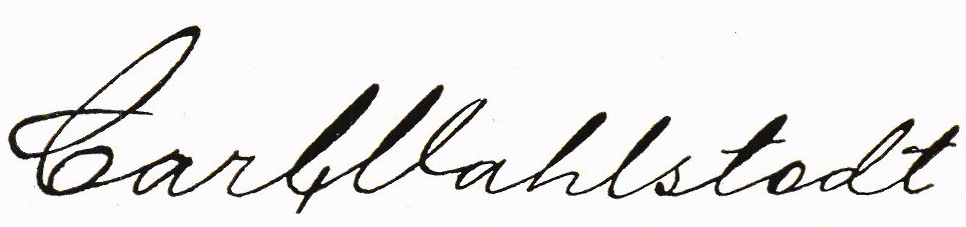
Signature of: carl otto vahlstedt